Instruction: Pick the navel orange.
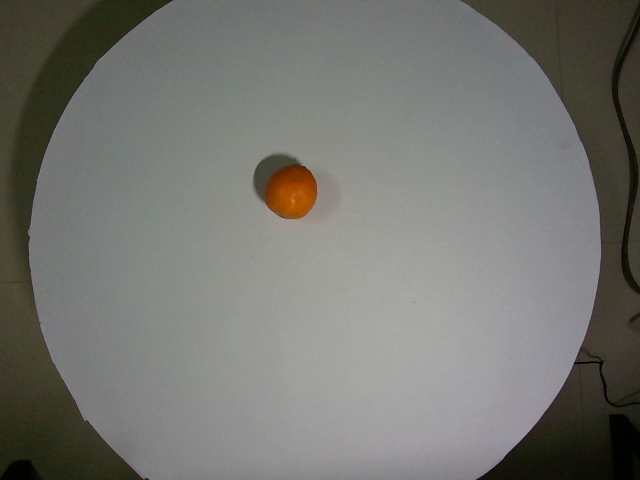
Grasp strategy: vertical